Question: How is the history relevant to the case?
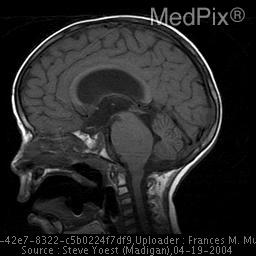
Answer: The patient's history of Headache and CNN palsy is key in understanding the case.